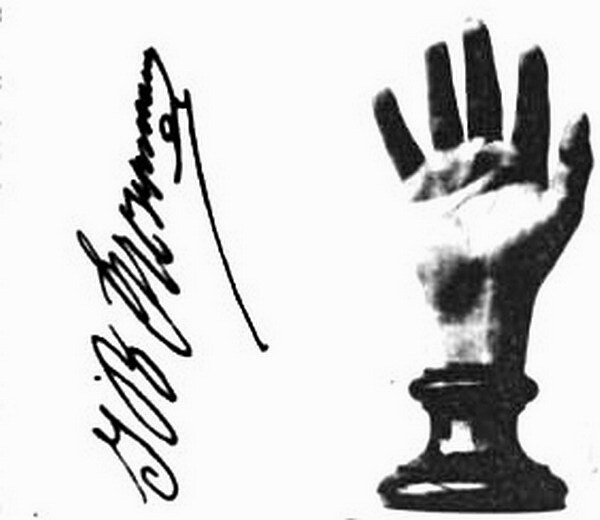
Signature of: jean baptiste troppmann